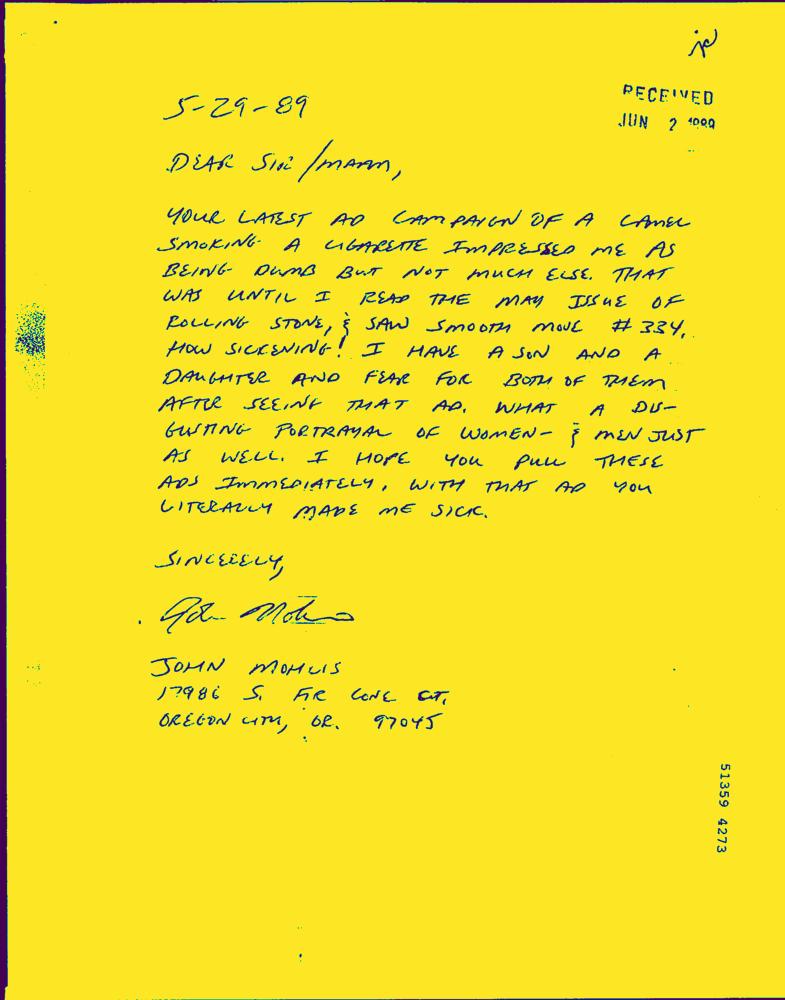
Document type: Hand-Written